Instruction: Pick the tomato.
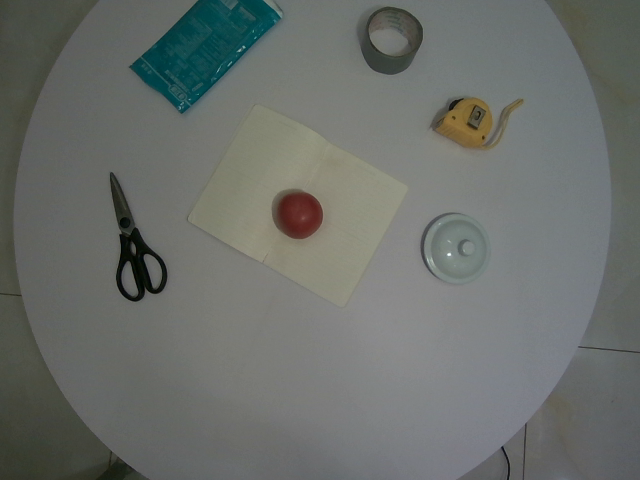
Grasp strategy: vertical